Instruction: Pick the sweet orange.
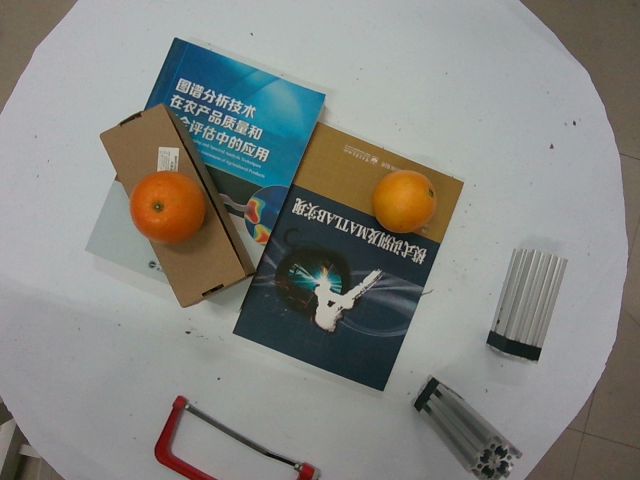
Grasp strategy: vertical